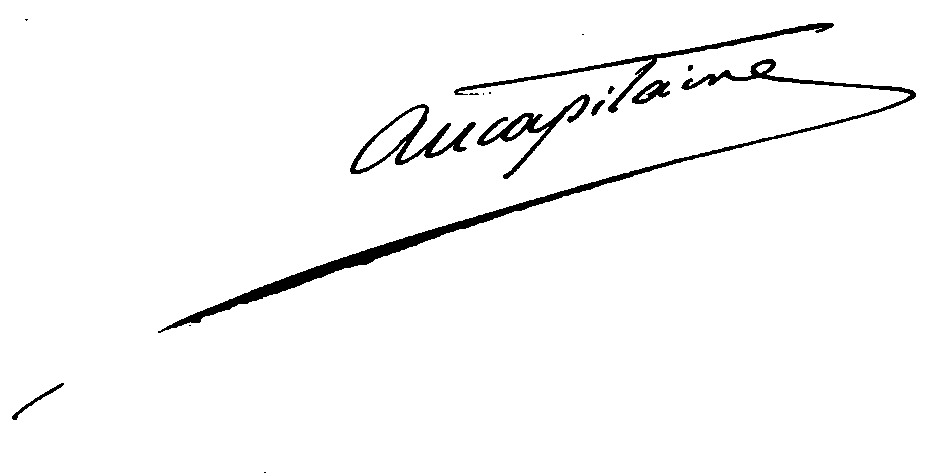
Signature of: henri aucapitaine